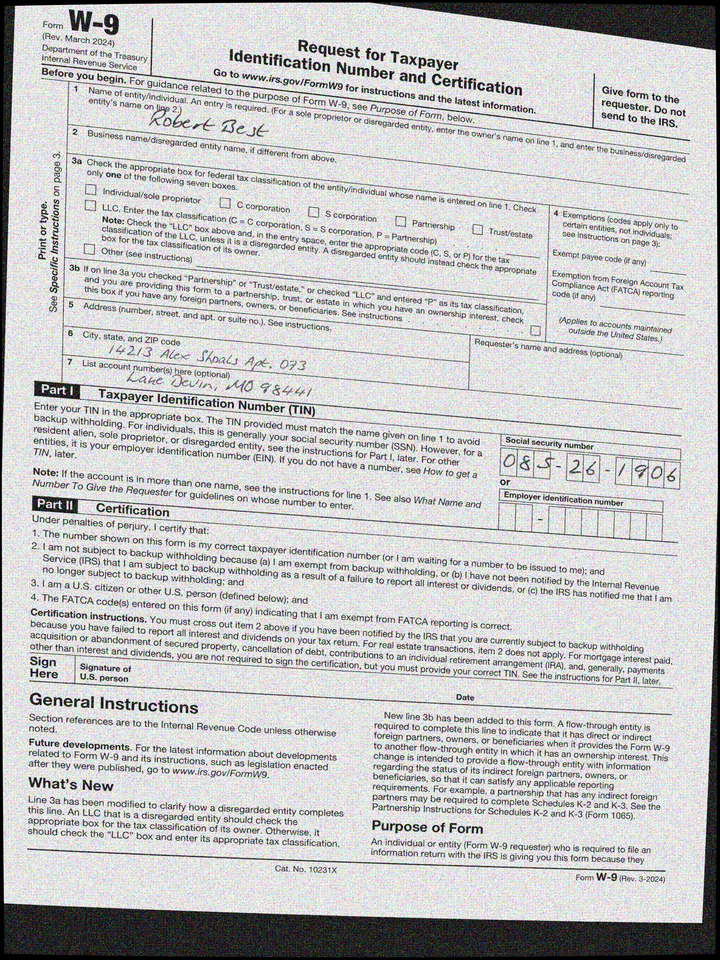
adr1: 14213 Alex Shoals Apt. 073
adr2: Lake Devin, MO 98441
cbx: no
ssn: 085261906
enm: Robert Best